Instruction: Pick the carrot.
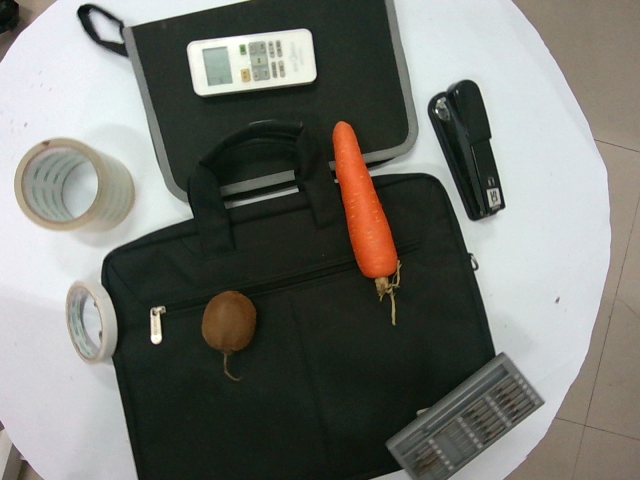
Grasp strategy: vertical